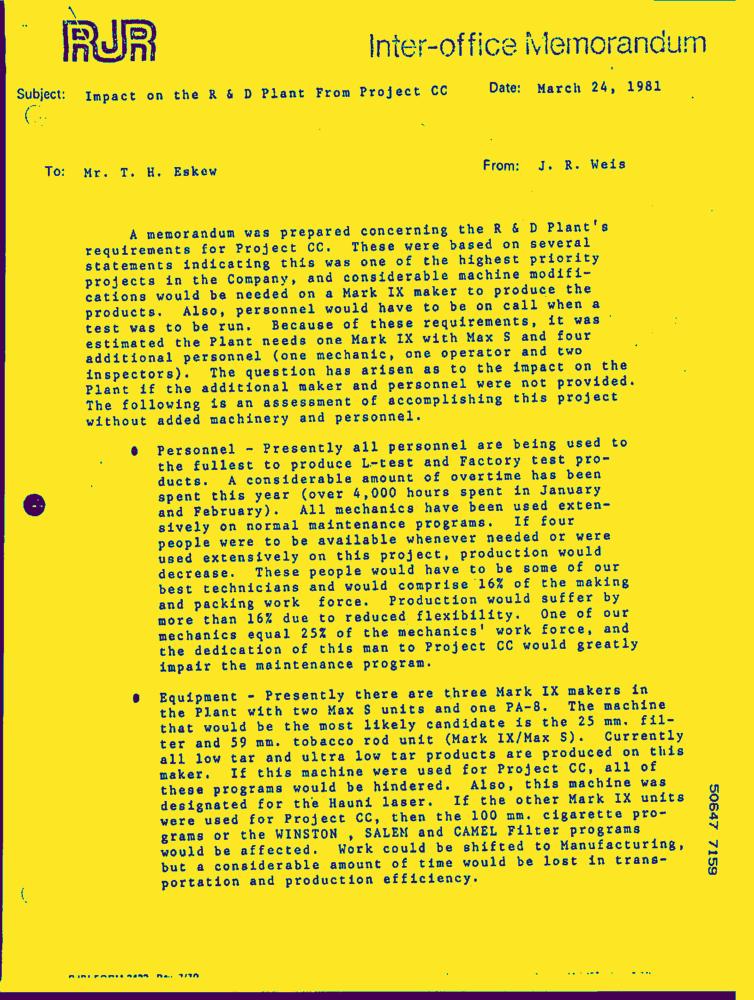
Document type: Letter-Doc